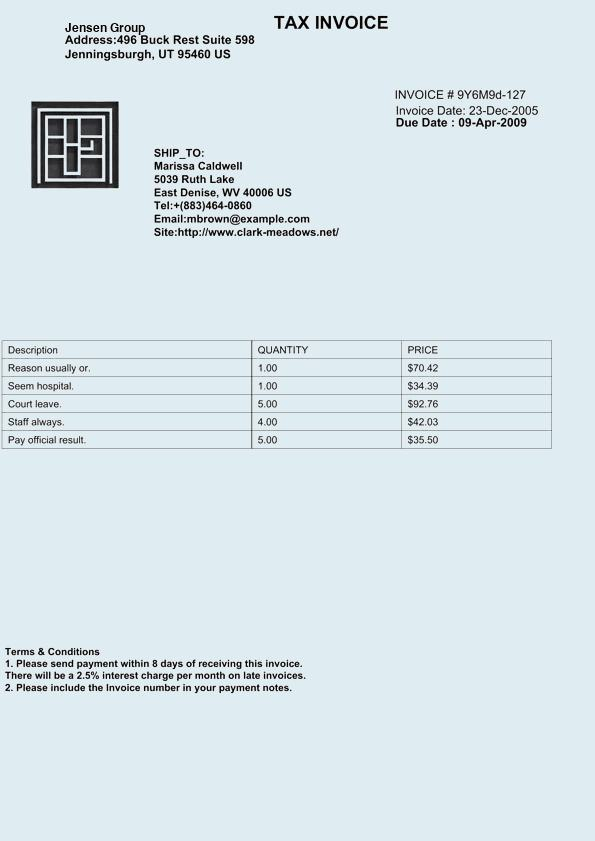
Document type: Invoice